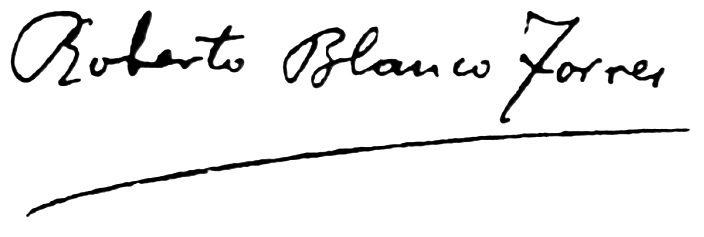
Signature of: roberto blanco torres